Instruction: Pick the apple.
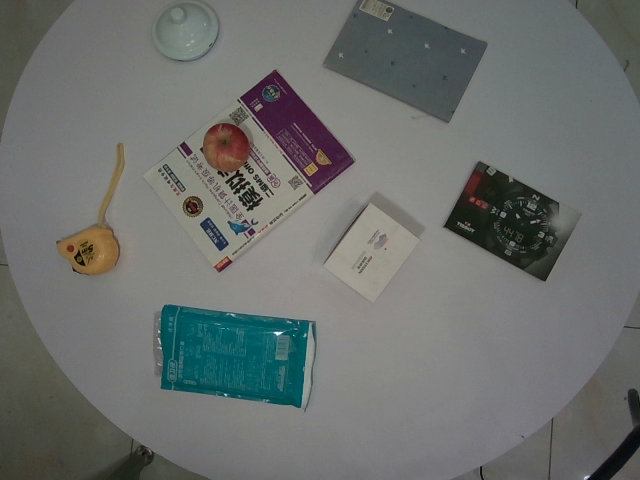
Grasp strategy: vertical